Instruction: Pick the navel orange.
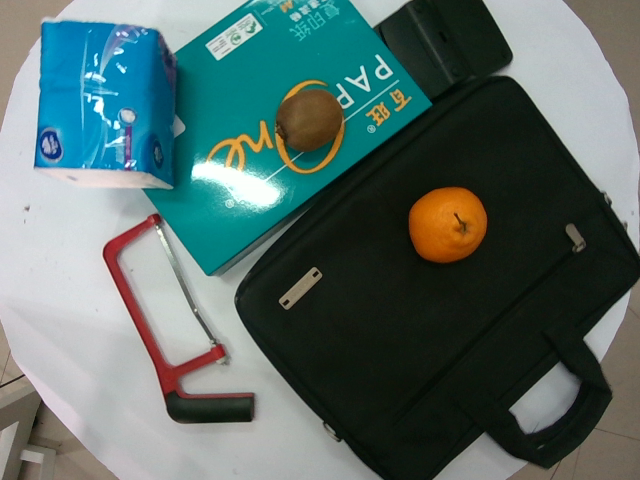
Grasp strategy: vertical